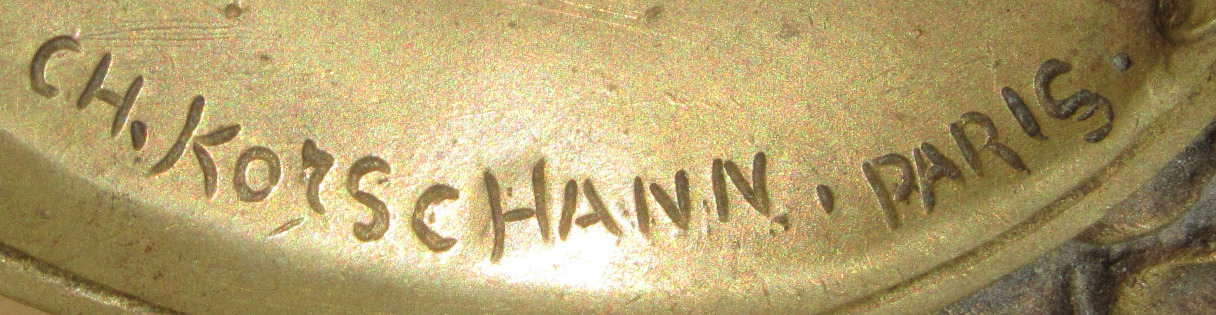
Signature of: karl korschann